Question: Can you provide the account number mentioned in the document?
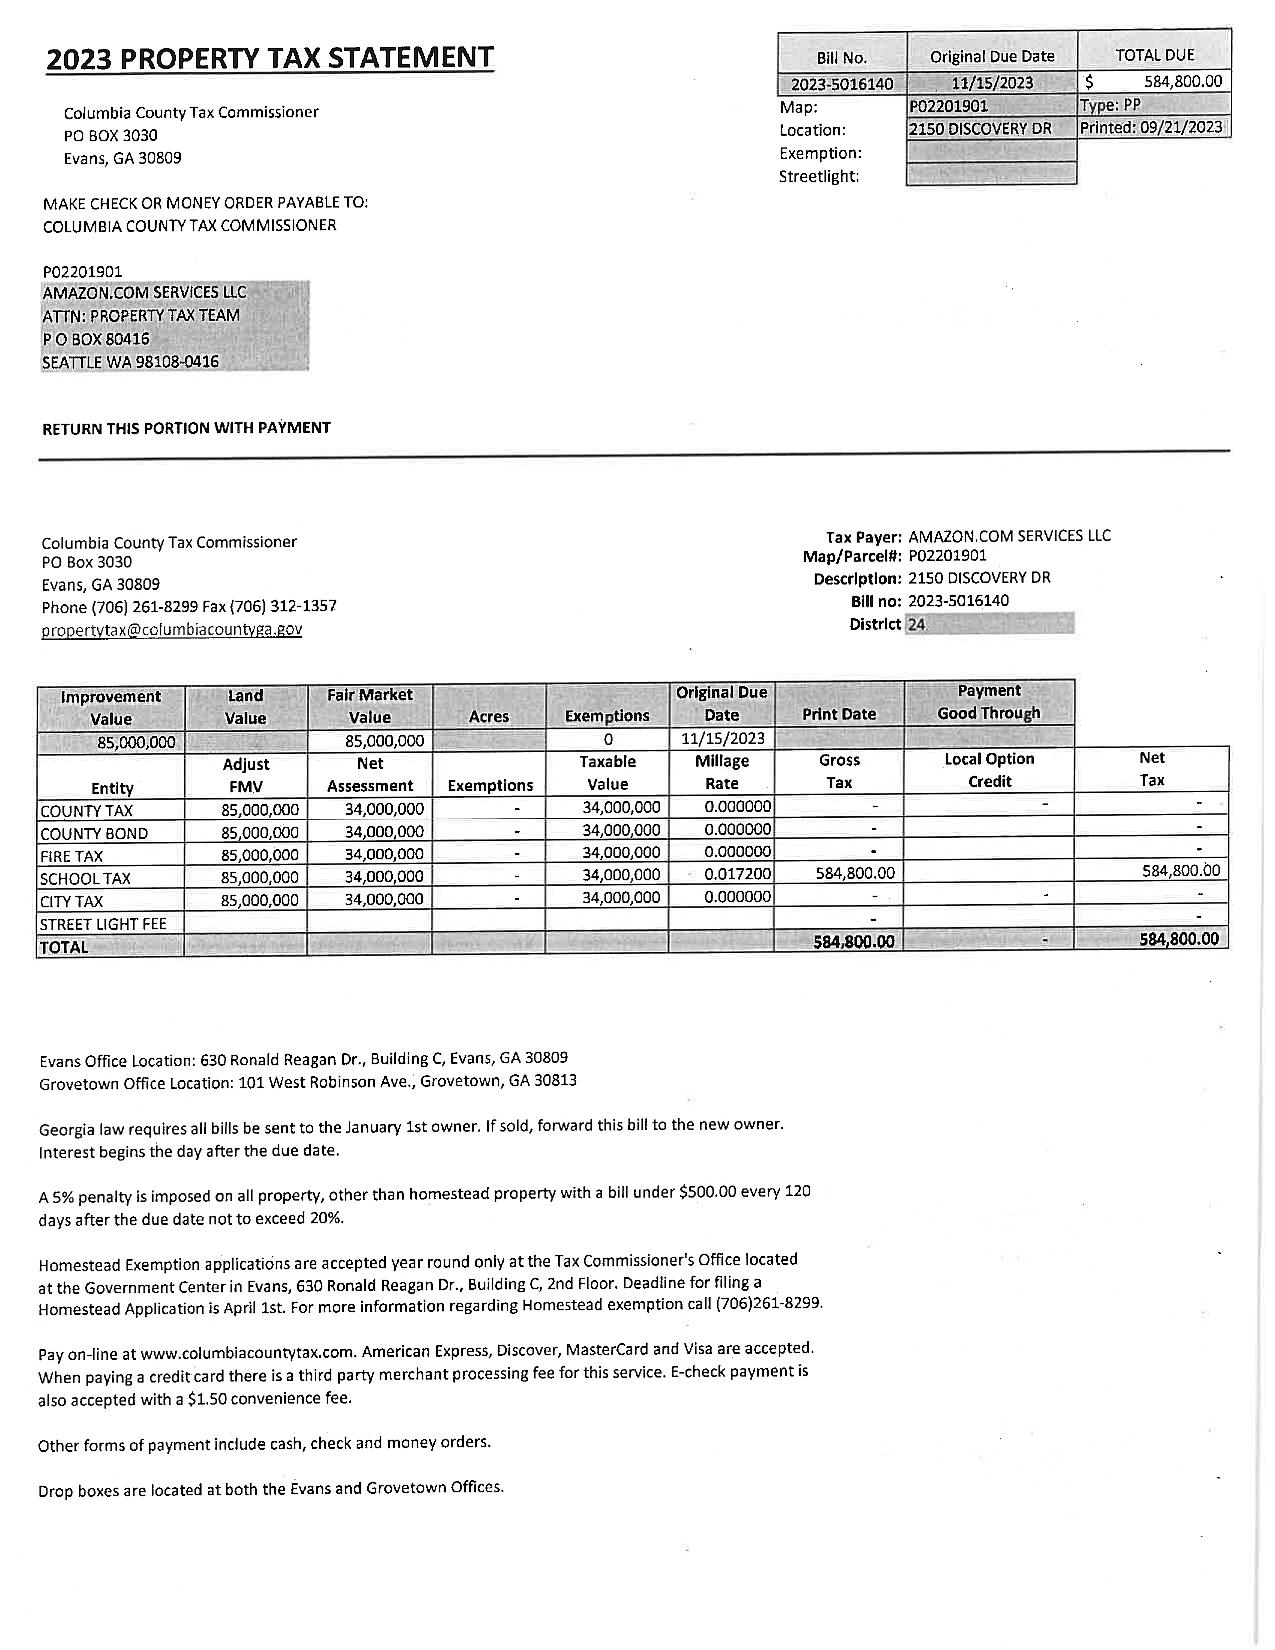
Answer: "P022015901"